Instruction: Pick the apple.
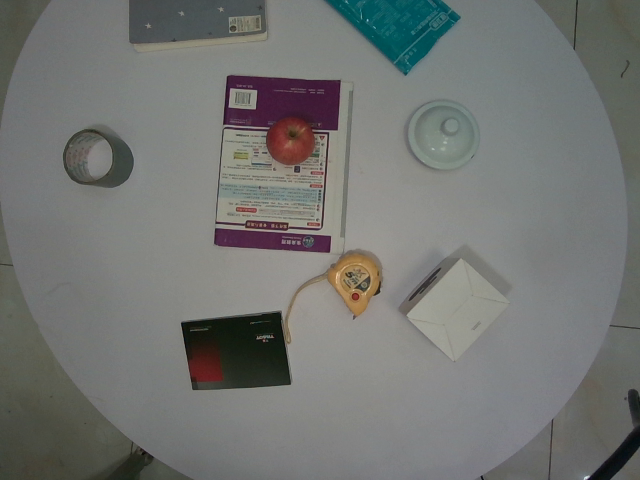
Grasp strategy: vertical